Question: Describe the condition in detail:
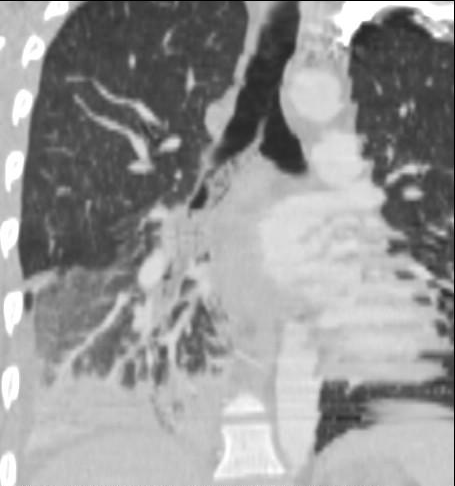
Answer: The disease is discussed as: At least in our institutional experience, CT pulmonary angiography has effectively replaced the V/Q scan and conventional catheter pulmonary angiography as the modality of choice for diagnosing pulmonary embolism.  Probably one of the greatest advantage of CTPA is the ability to show other disease processes which can explain the patient's clinical symptoms.

In this case, the large mucus plug was the cause of the patient's dyspnea and hypoxia.  Mucus plug can be a potential cause of a false positive study as well.  The mucus plug surrounded by the bronchial wall, which can enhance due to inflammation, can definitely mimic an acute pulmonary embolism.  The key to diagnosing a mucus plug is to see the abnormality tracking within the airway, rather than the pulmonary artery.